Question: How does the patient history play a role?
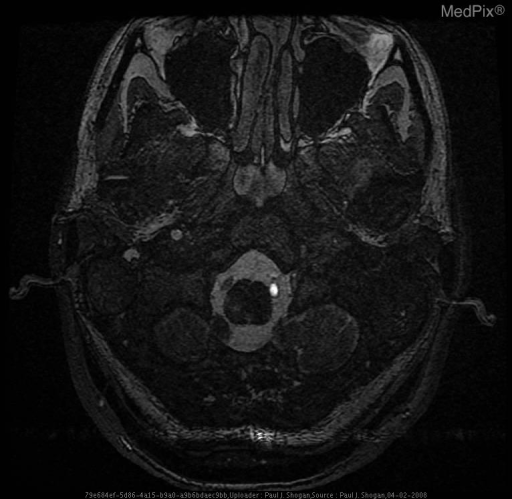
Answer: The patient's history of 28 y.o. woman, four months postpartum, with onset of neck pain, severe vertigo associated with severe vomiting, anesthesia of the right hemi-facial region and loss of sensation in the region of the left upper and lower extremities immediately following cervical chiropractic manipulation.  The patient was unsuccessfully treated for vertigo associated with Meniere’s disease. The patient underwent a second cervical chiropractic treatment 15 days later, and presented with recurrent severe vertigo and associated hemi-anesthesia and difficulty phonating.  Imaging was obtained one month following the initial chiropractic treatment is key in understanding the case.